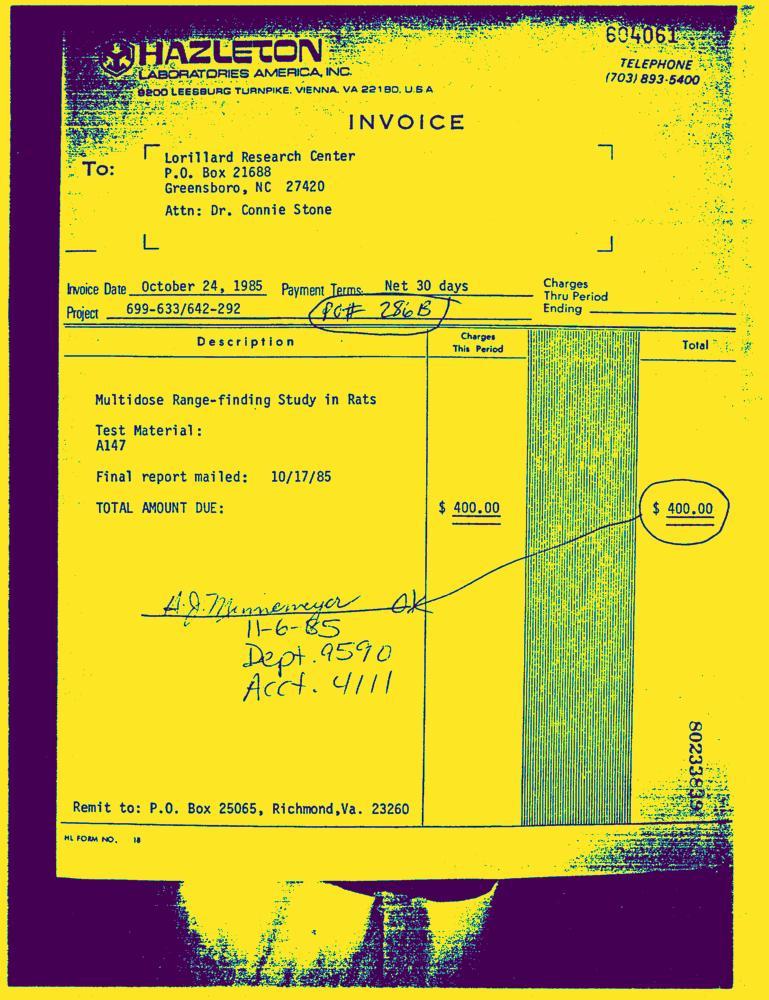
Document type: Invoice-Doc